Identify and extract the amount in words, amount in numbers, payee name, cheque date, and bank name from the image.
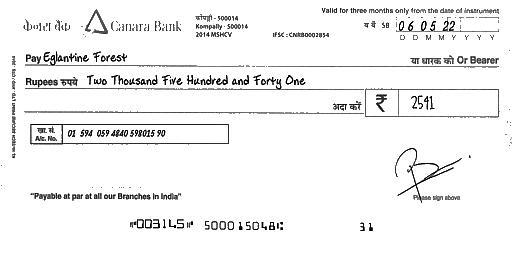
amt_in_words: Two Thousand Five Hundred and Forty One
amt_in_figures: 2541
payee_name: Eglantine Forest
bank_name: Canara Bank
cheque_date: 06/05/22